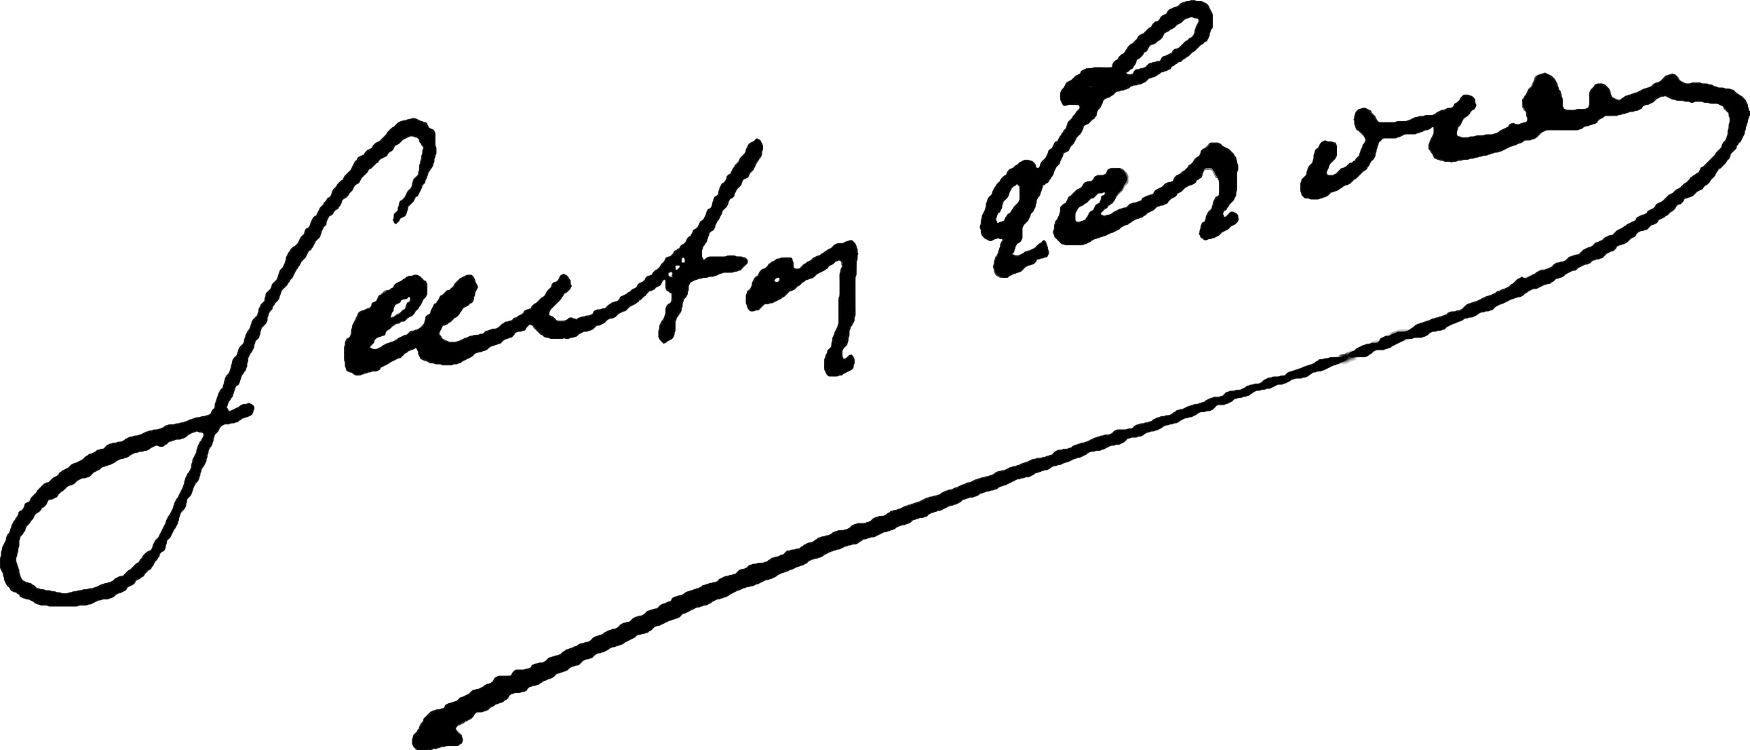
Signature of: gaston leroux